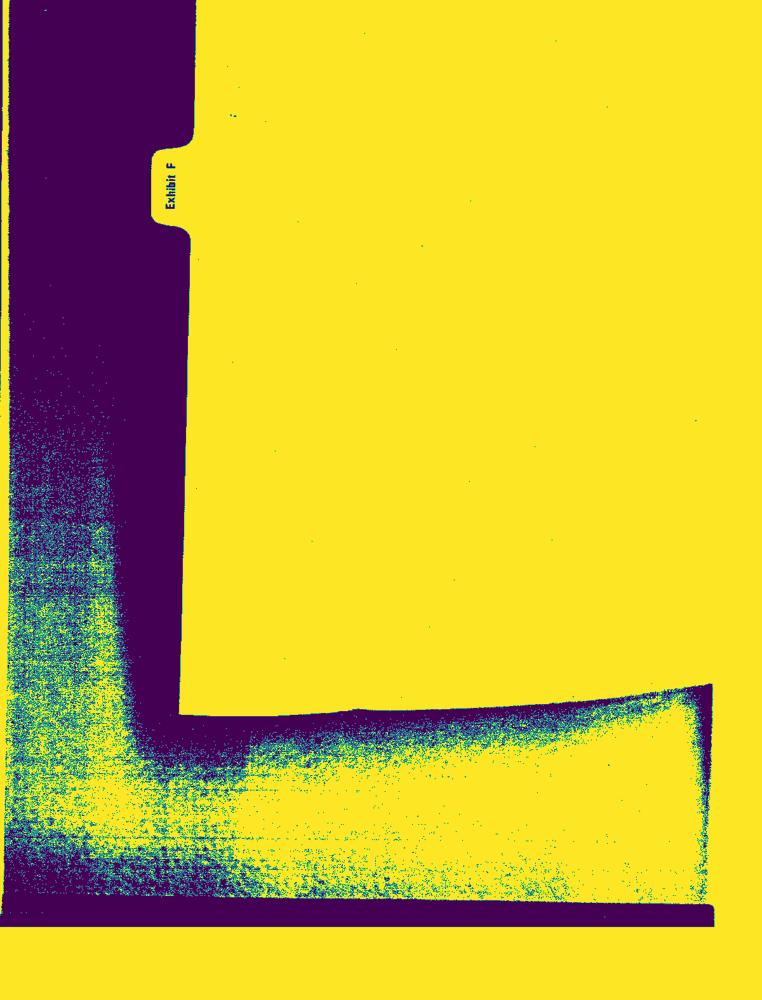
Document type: Invoice-Doc